Question: What is the filing due date as per the document?
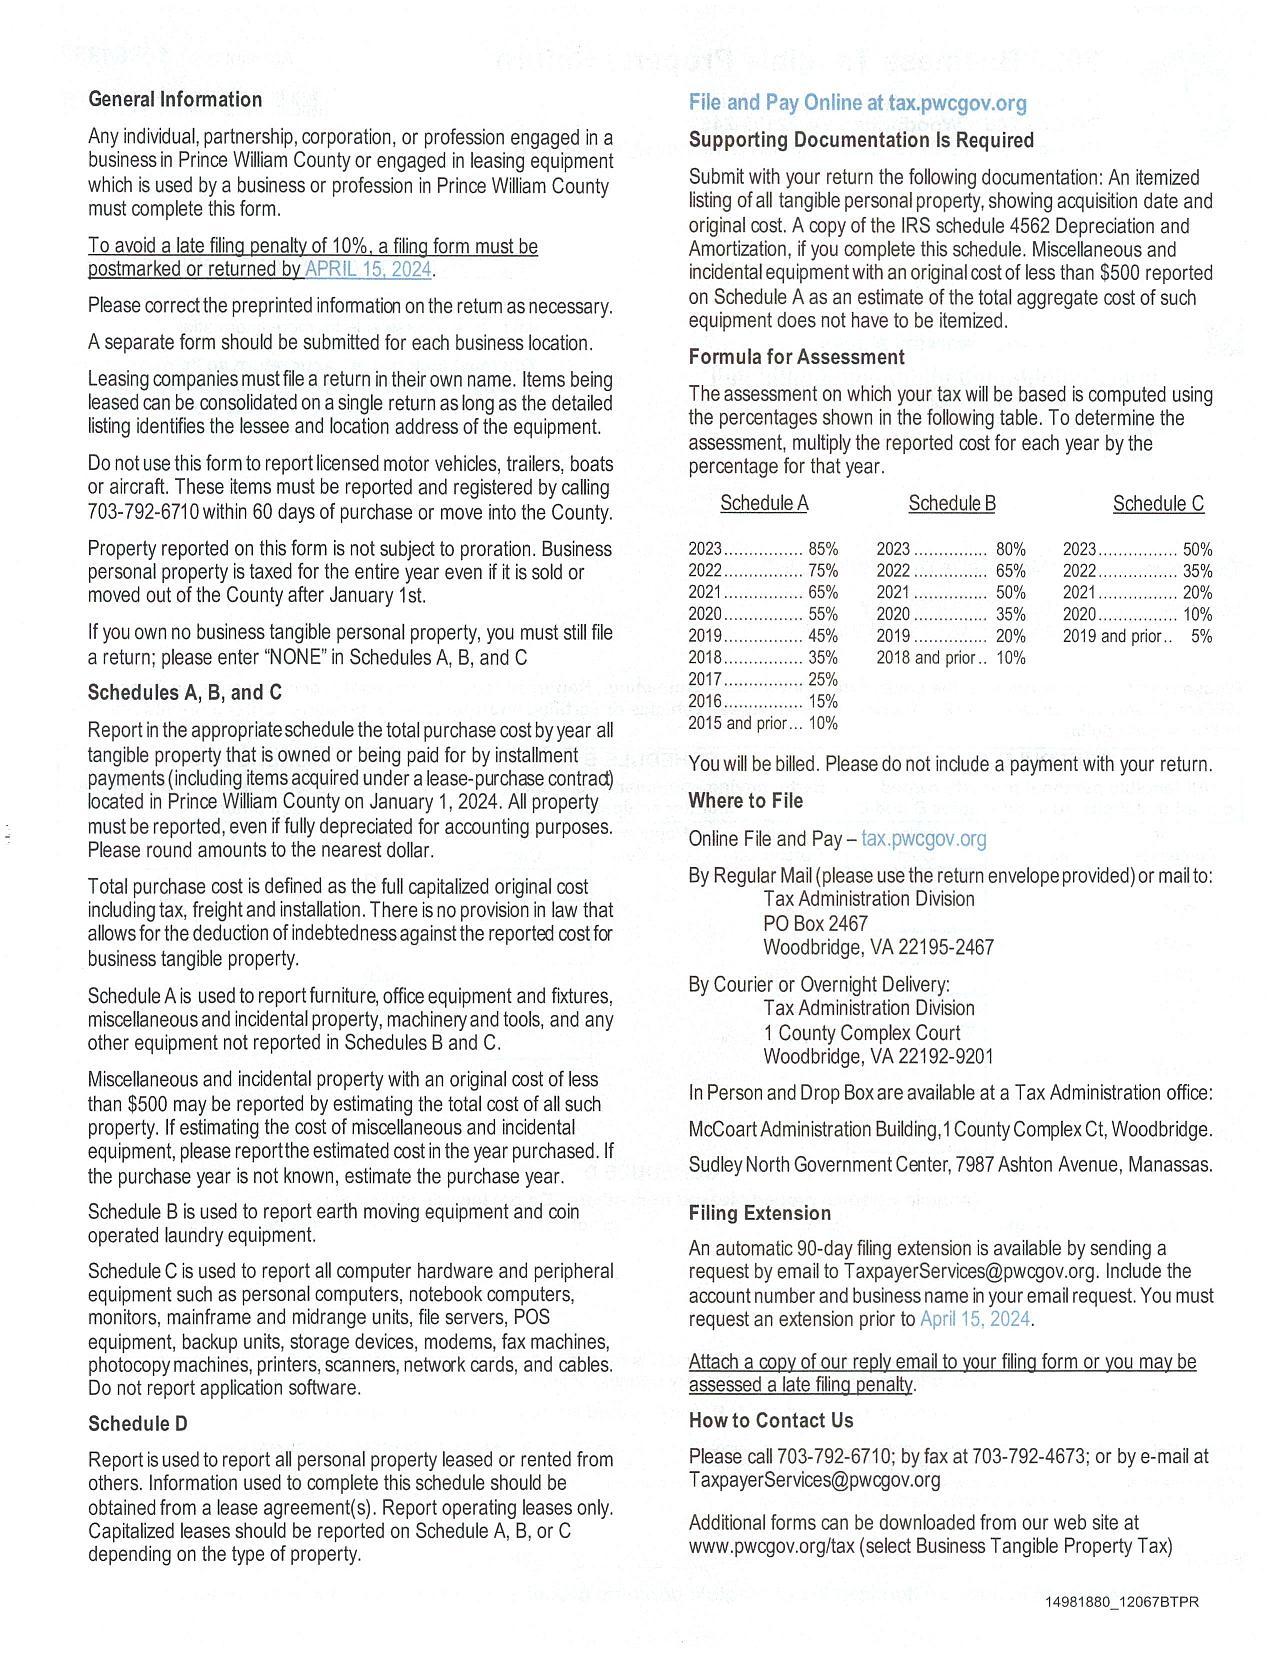
Answer: "15-Apr-24"